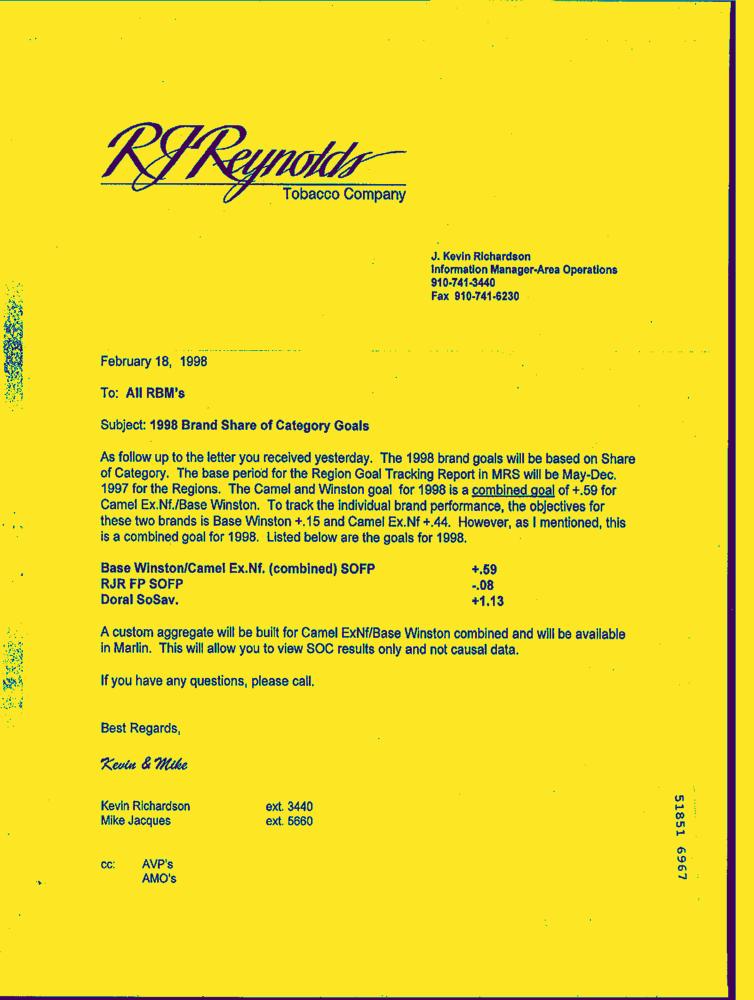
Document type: Letter-Doc